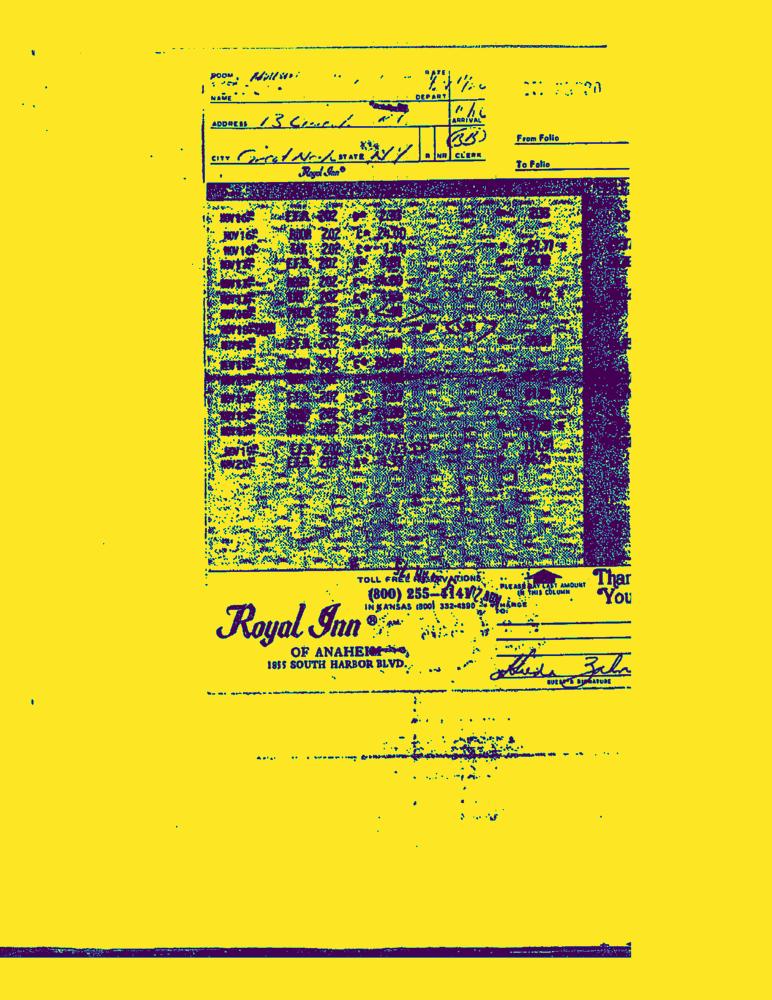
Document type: Invoice-Doc